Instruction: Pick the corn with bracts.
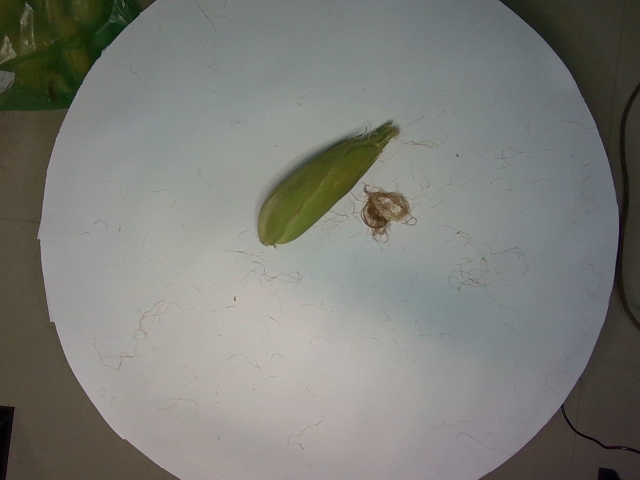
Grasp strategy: vertical